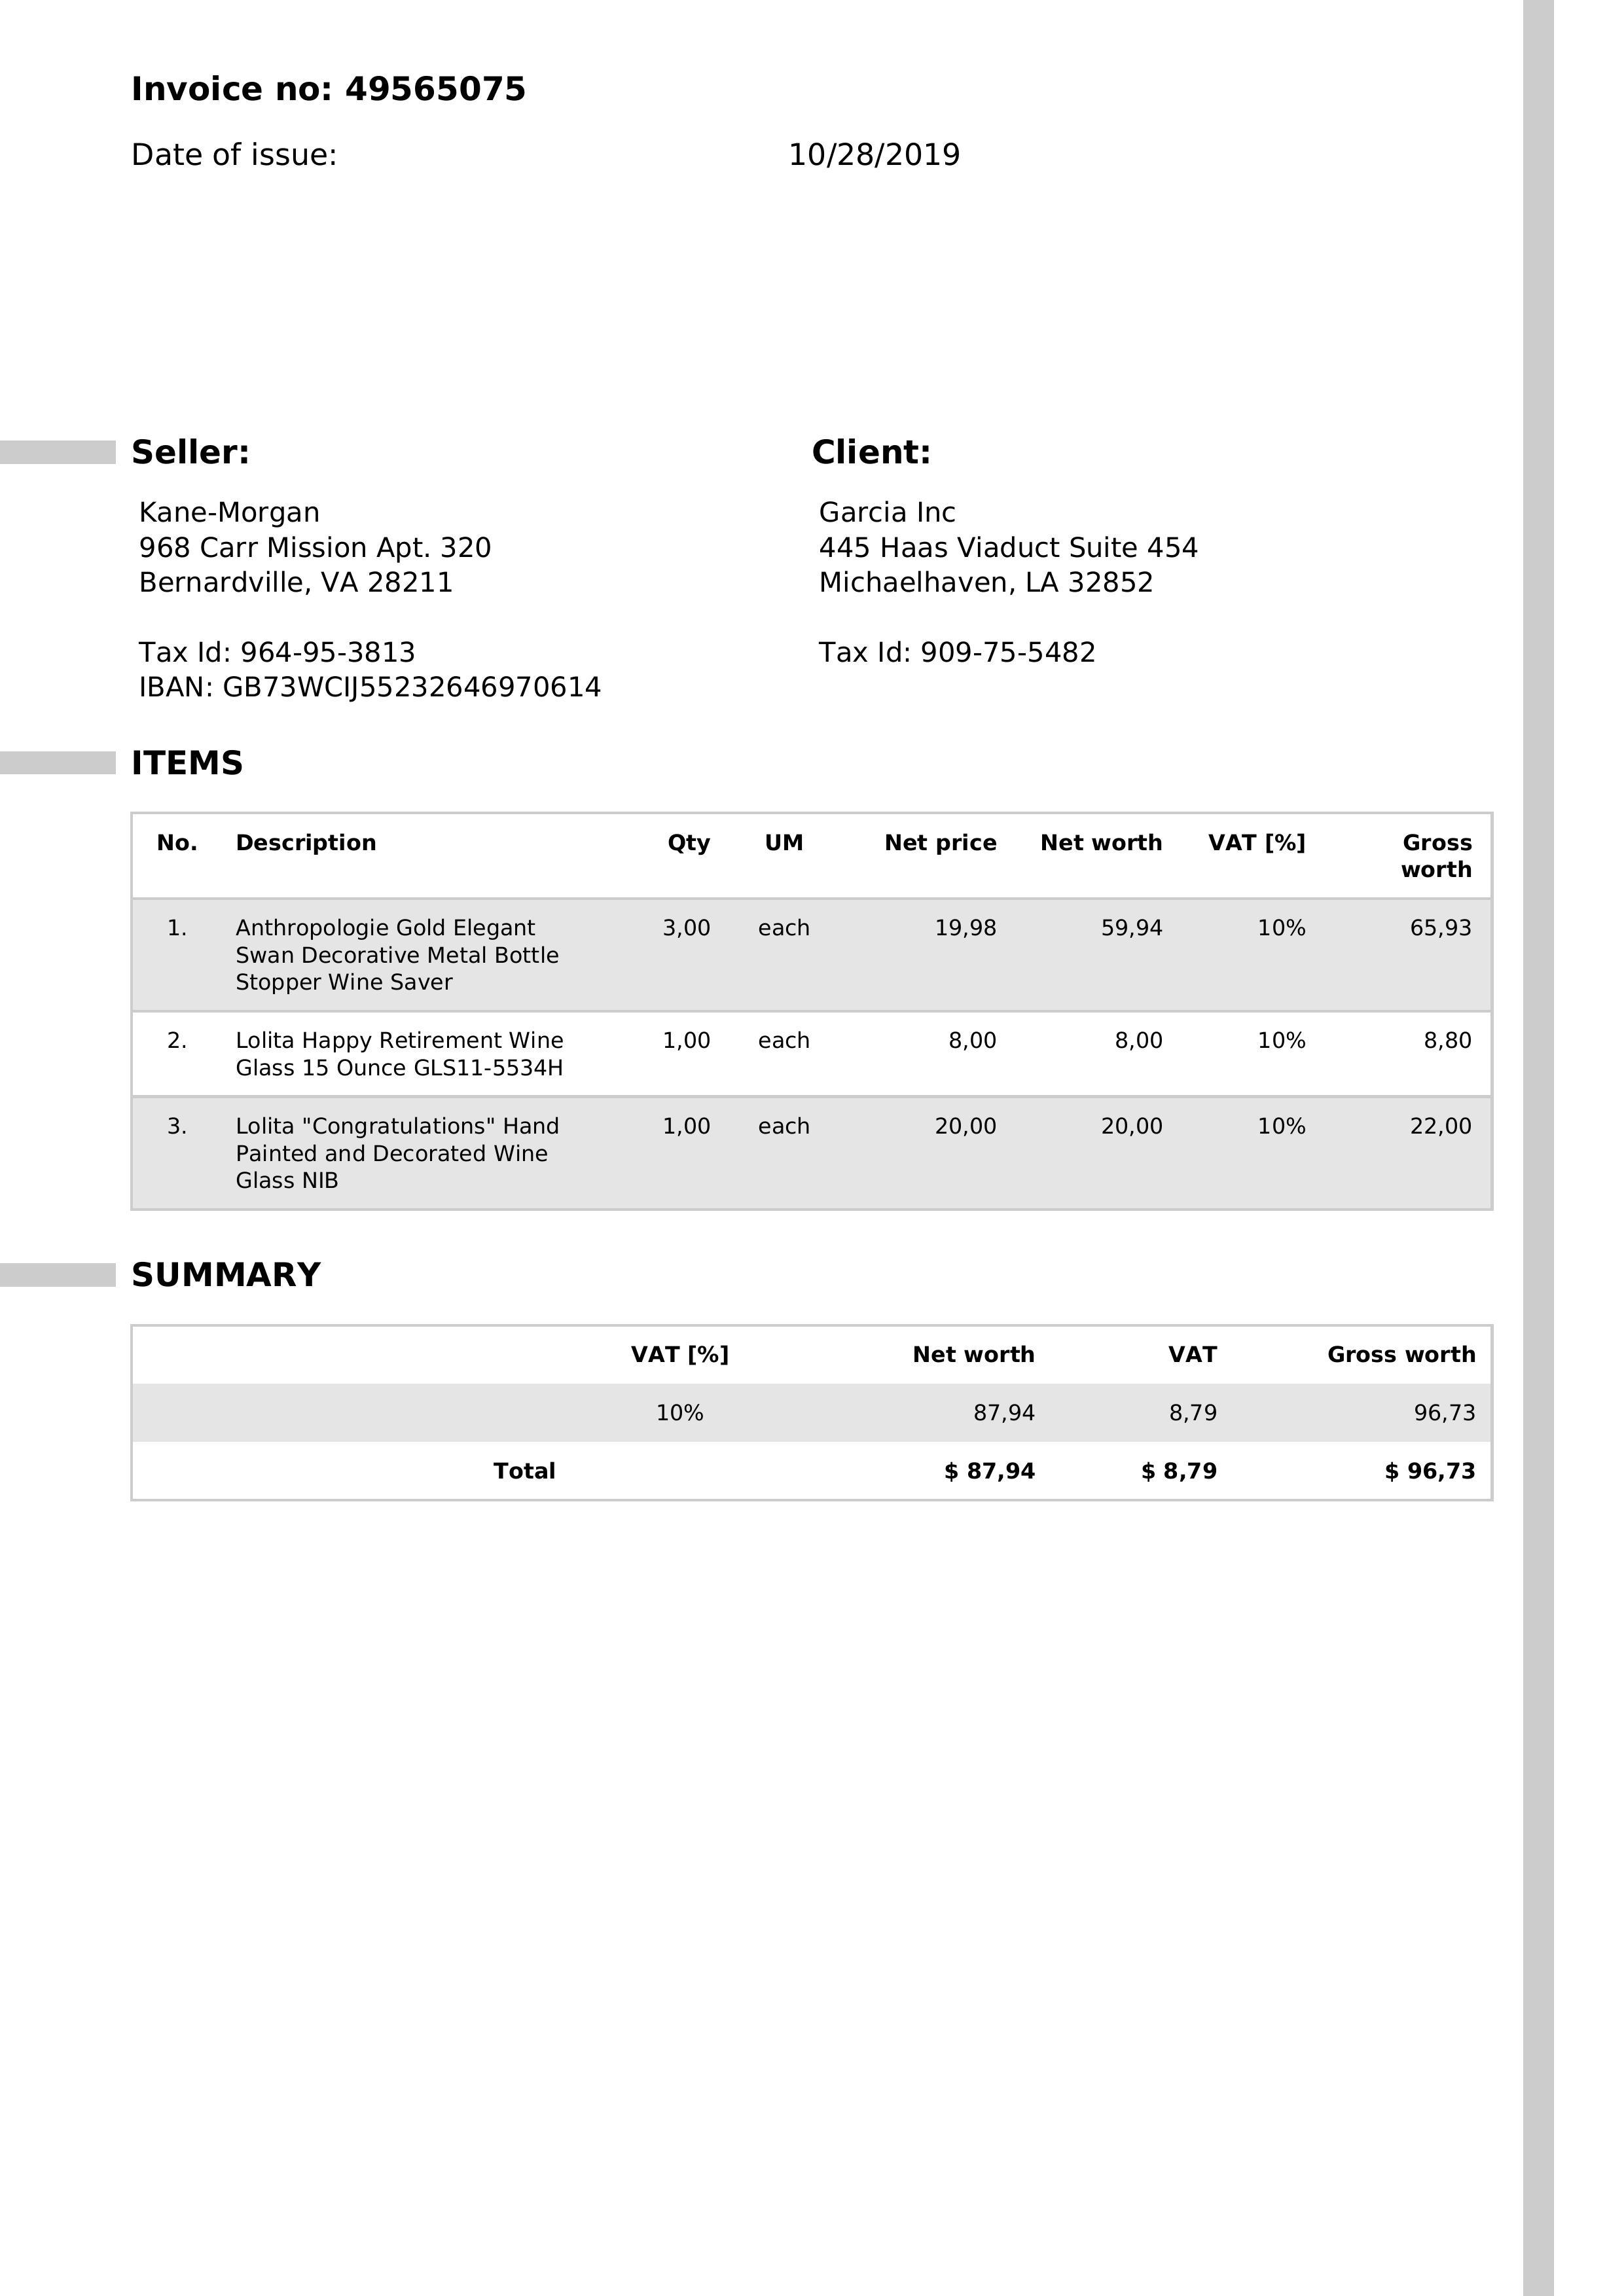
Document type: Invoice